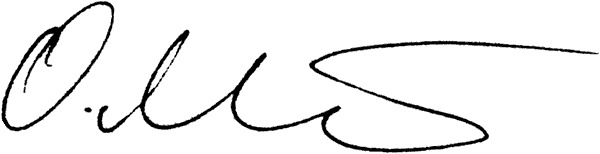
Signature of: oleksandr mosiiuk